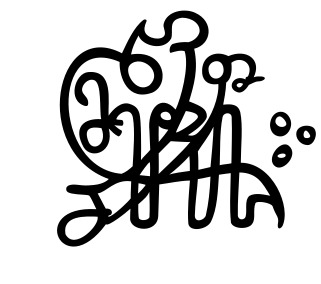
Signature of: david ii of kakheti